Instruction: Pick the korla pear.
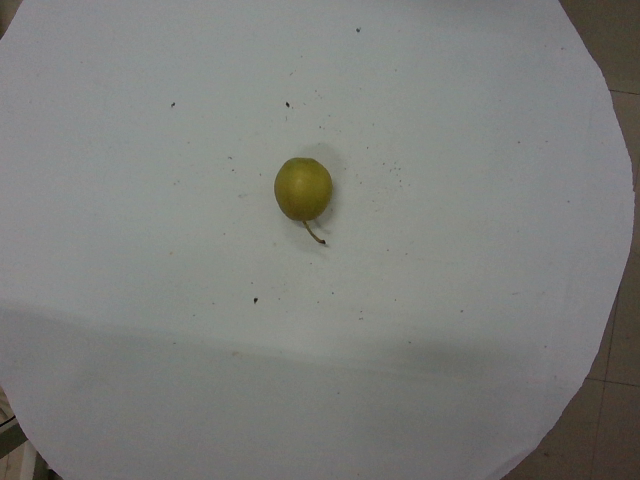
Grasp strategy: vertical